Question: What is the name of the tenant mentioned in the document?
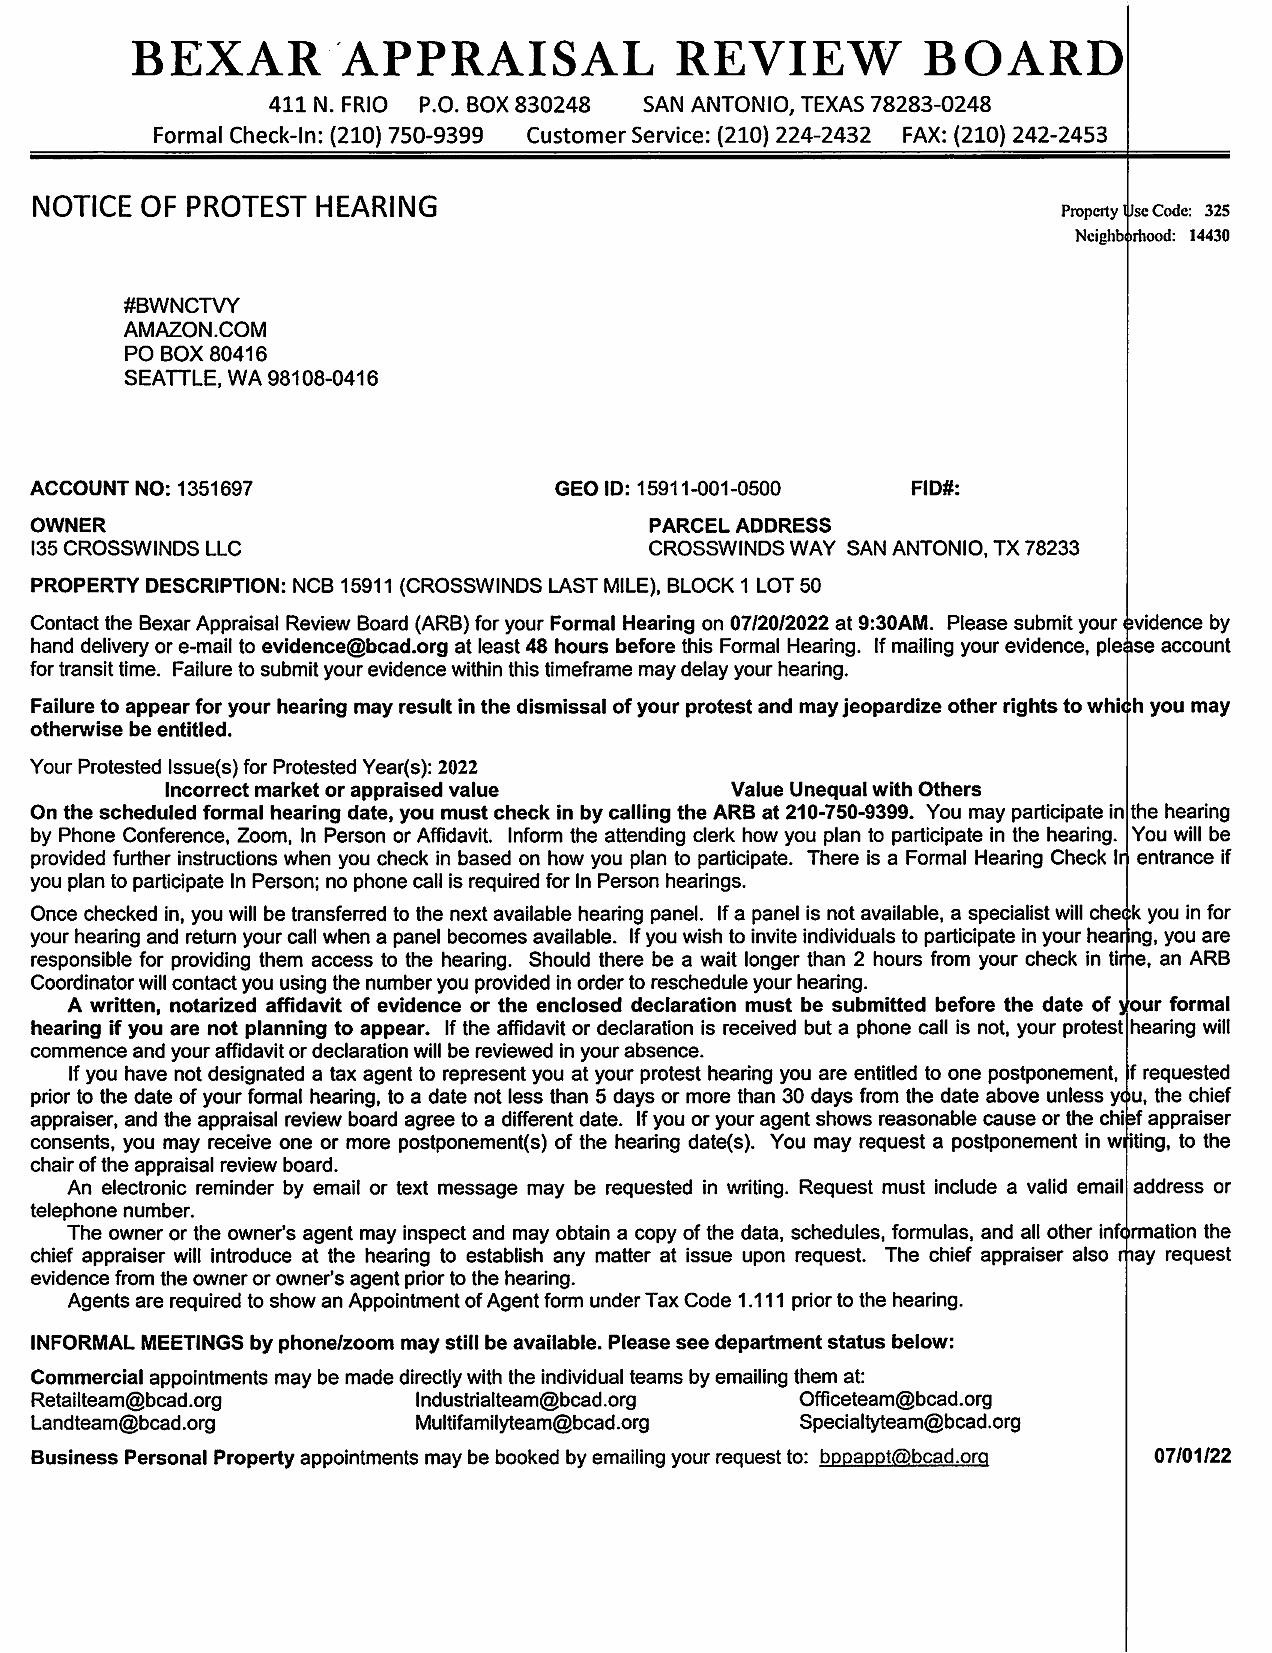
Answer: "AMAZON.COM"